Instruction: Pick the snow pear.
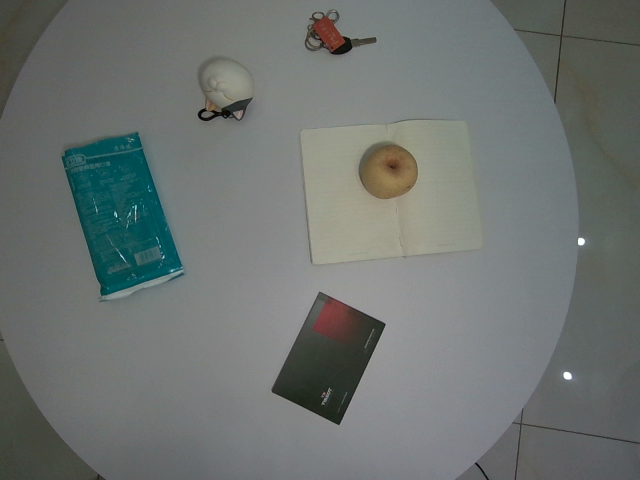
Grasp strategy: vertical